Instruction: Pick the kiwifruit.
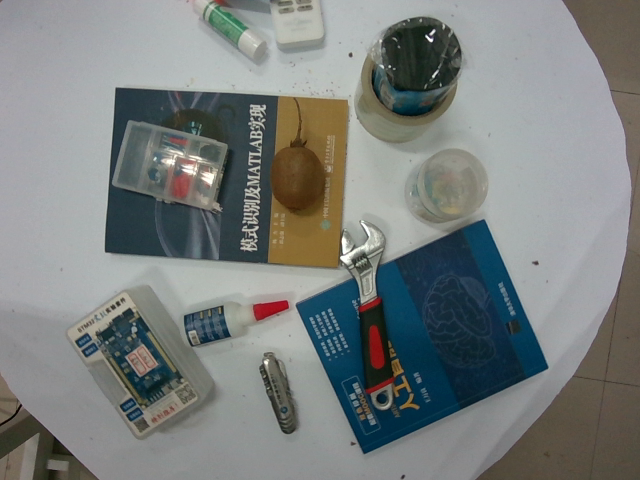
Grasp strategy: vertical